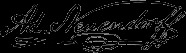
Signature of: adolf neuendorff